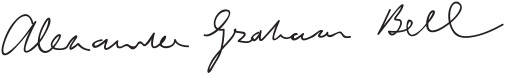
Signature of: alexander graham bell